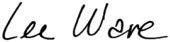
Signature of: lee ware